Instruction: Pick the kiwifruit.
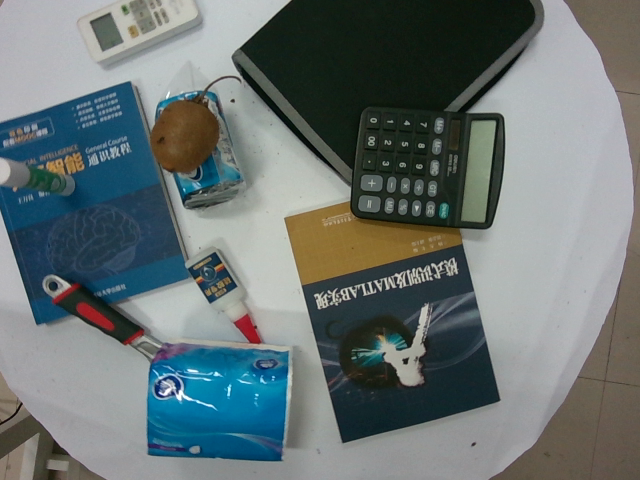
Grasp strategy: vertical